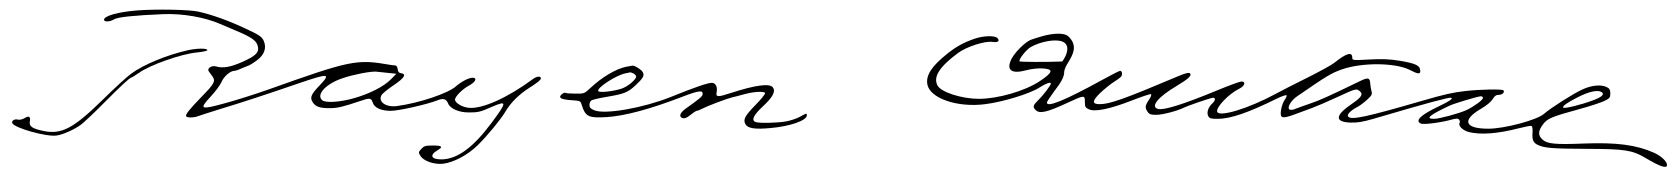
Signature of: rayén quitral